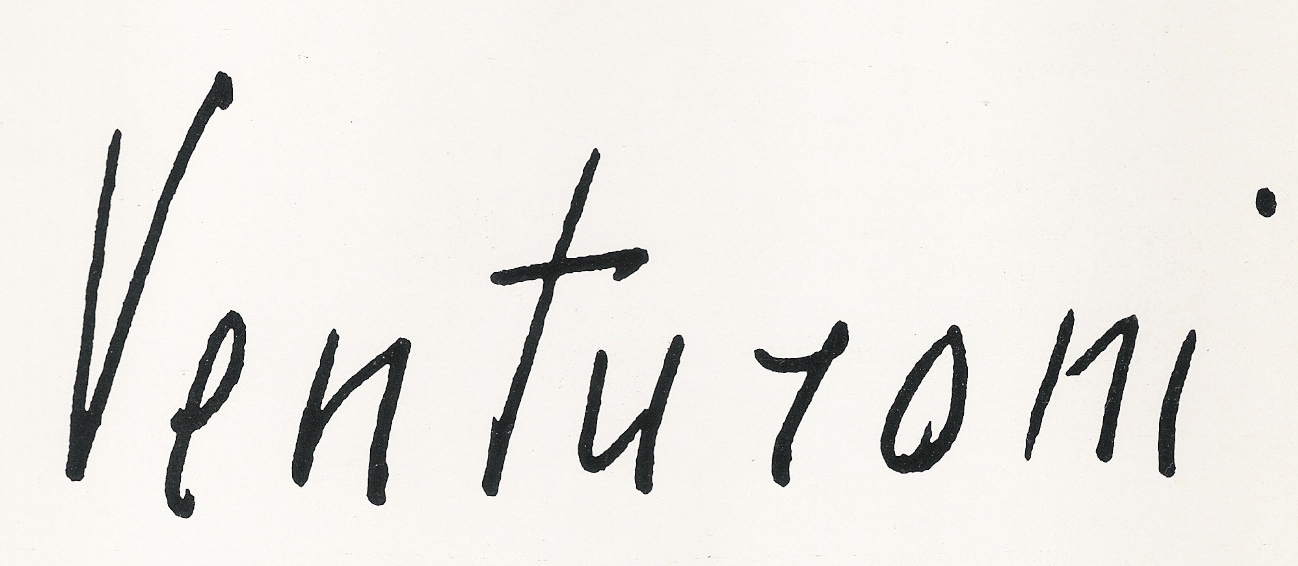
Signature of: roberto venturoni